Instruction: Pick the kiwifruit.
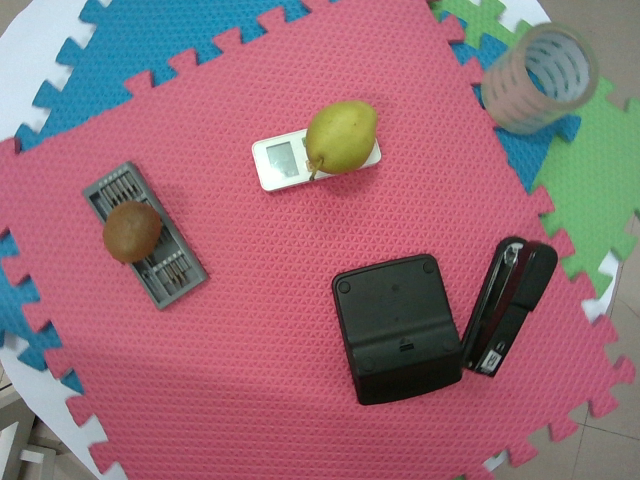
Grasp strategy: vertical